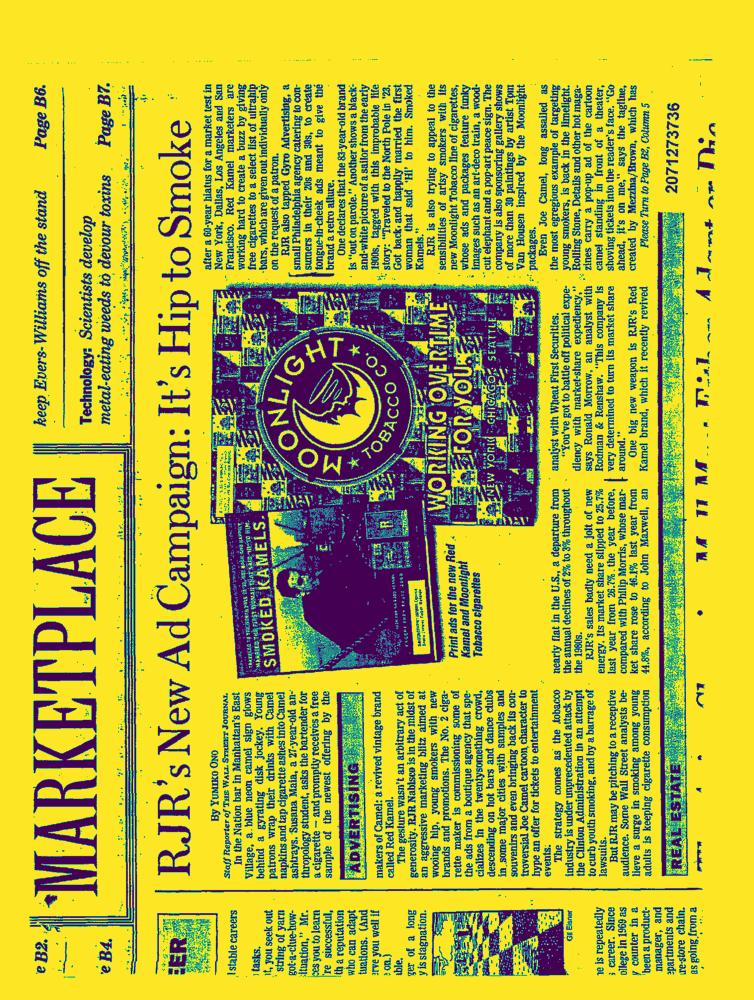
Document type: News-Article